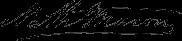
Signature of: nathaniel macon